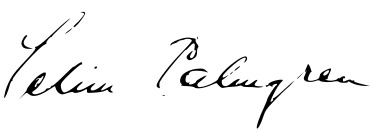
Signature of: selim palmgren